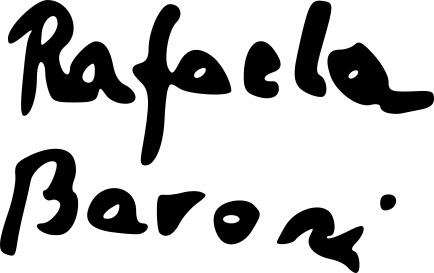
Signature of: rafaela baroni